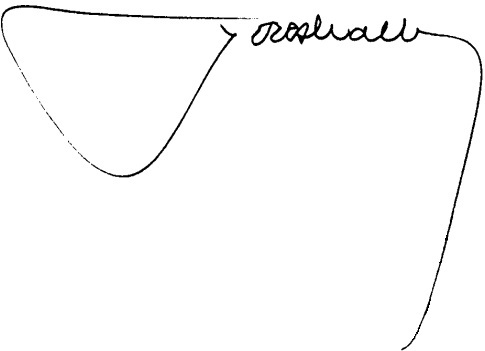
Signature of: jorge rafael videla